Question: What is the main concern?
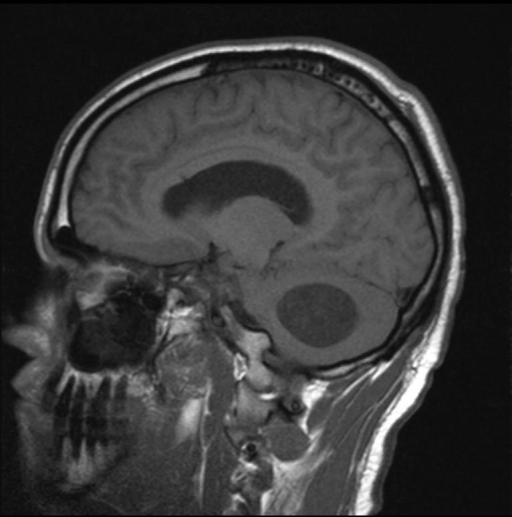
Answer: The findings suggest CT: Large cystic mass in the right cerebellar hemisphere with rounded mural soft tissue nodule.
MR: Cystic right cerebellar hemisphere mass with enhancing mural nodule.. Fluid signal mass in the right cerebellar hemisphere with mural nodule.. The patient might have a history of 33 year old male with increasing headaches and dizziness..